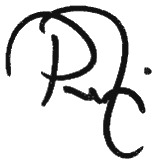
Signature of: priti patel